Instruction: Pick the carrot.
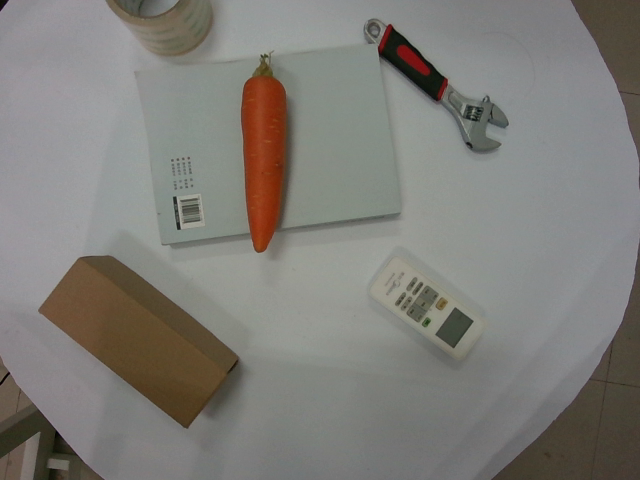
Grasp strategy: vertical